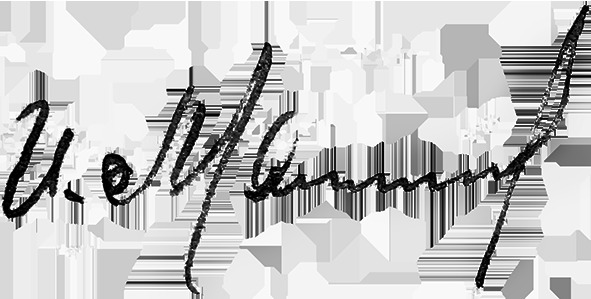
Signature of: q47489833